Patient: Male, age 42
A 42-year-old man with complaints of dry cough and breathlessness for 15 days was referred to the Radiology Department for Computed Tomography of the thorax. His chest X-ray showed cavitation and fibrosis with patchy consolidation in the right upper zone. Patient was a diagnosed case of sputum-positive pulmonary tuberculosis and had received the complete course of antitubercular treatment 2 years earlier. On present Computed Tomography of the thorax (axial images), there were multiple thick-walled cavitary lesions in the posterior segment of right upper lobe with multiple parenchymal nodular opacities indicative of endobronchial spread of infection [Figure 1]. In addition to these findings, there was an air-filled tubular structure alongside the esophagus on the left side, beginning at the level of the T2 vertebra and communicating with the normal esophagus at the level of carina [Figure 2]. We considered a provisional diagnosis of pulsion diverticula or possibly proximal esophageal duplication as an incidental finding along with the findings of sequelae of post-primary pulmonary tuberculosis.
Barium swallow study [Figure 3] was done to rule out diverticulum. On barium study, a contrast-filled tubular structure was seen alongside the normal esophagus on the left side extending from the T2 to the T4 vertebral level and communicating with the esophagus both superiorly and inferiorly. Fluoroscopically, swallowing mechanism was normal with normal mucosa and presence of peristalsis in the duplicated segment. There was no evidence of any aspiration or gastroesophageal reflux. Gastroesophageal junction was normal. With these definitive findings, diagnosis of incomplete communicating tubular duplication of upper esophagus was considered.
Keywords: individualized treatment, rare anomaly, tubular esophageal duplication
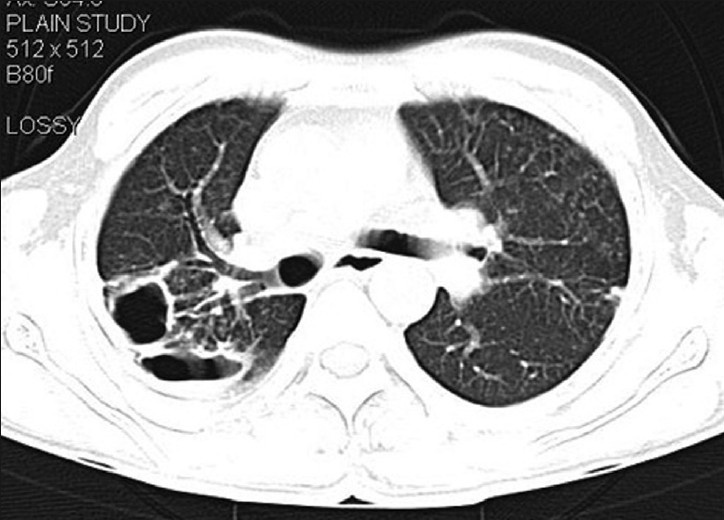
Image caption: Plain CT upper thorax lung window shows multiple cavitary lesions in the right upper lobe.